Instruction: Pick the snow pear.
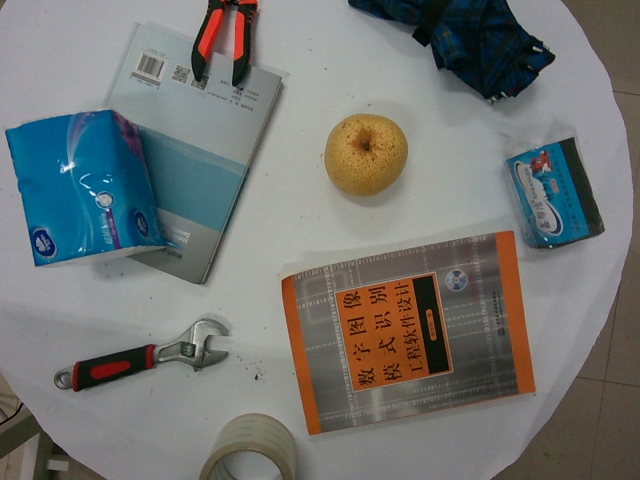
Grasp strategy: vertical